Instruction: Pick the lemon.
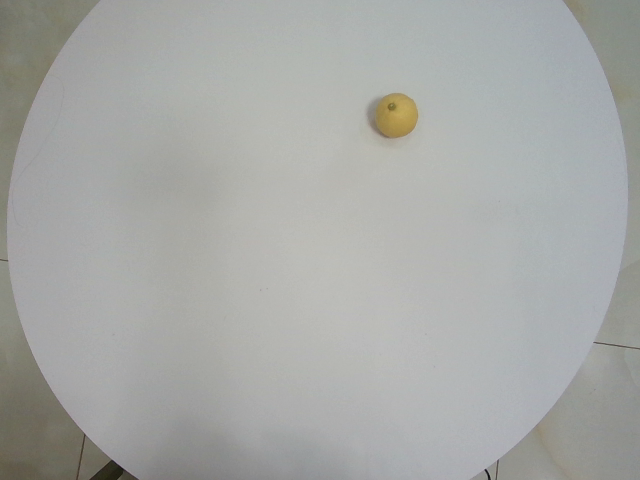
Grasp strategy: vertical